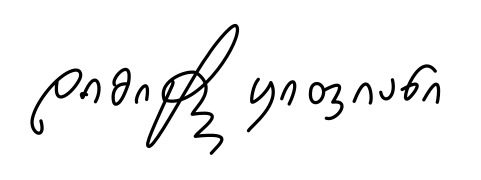
Signature of: dimitri kipiani